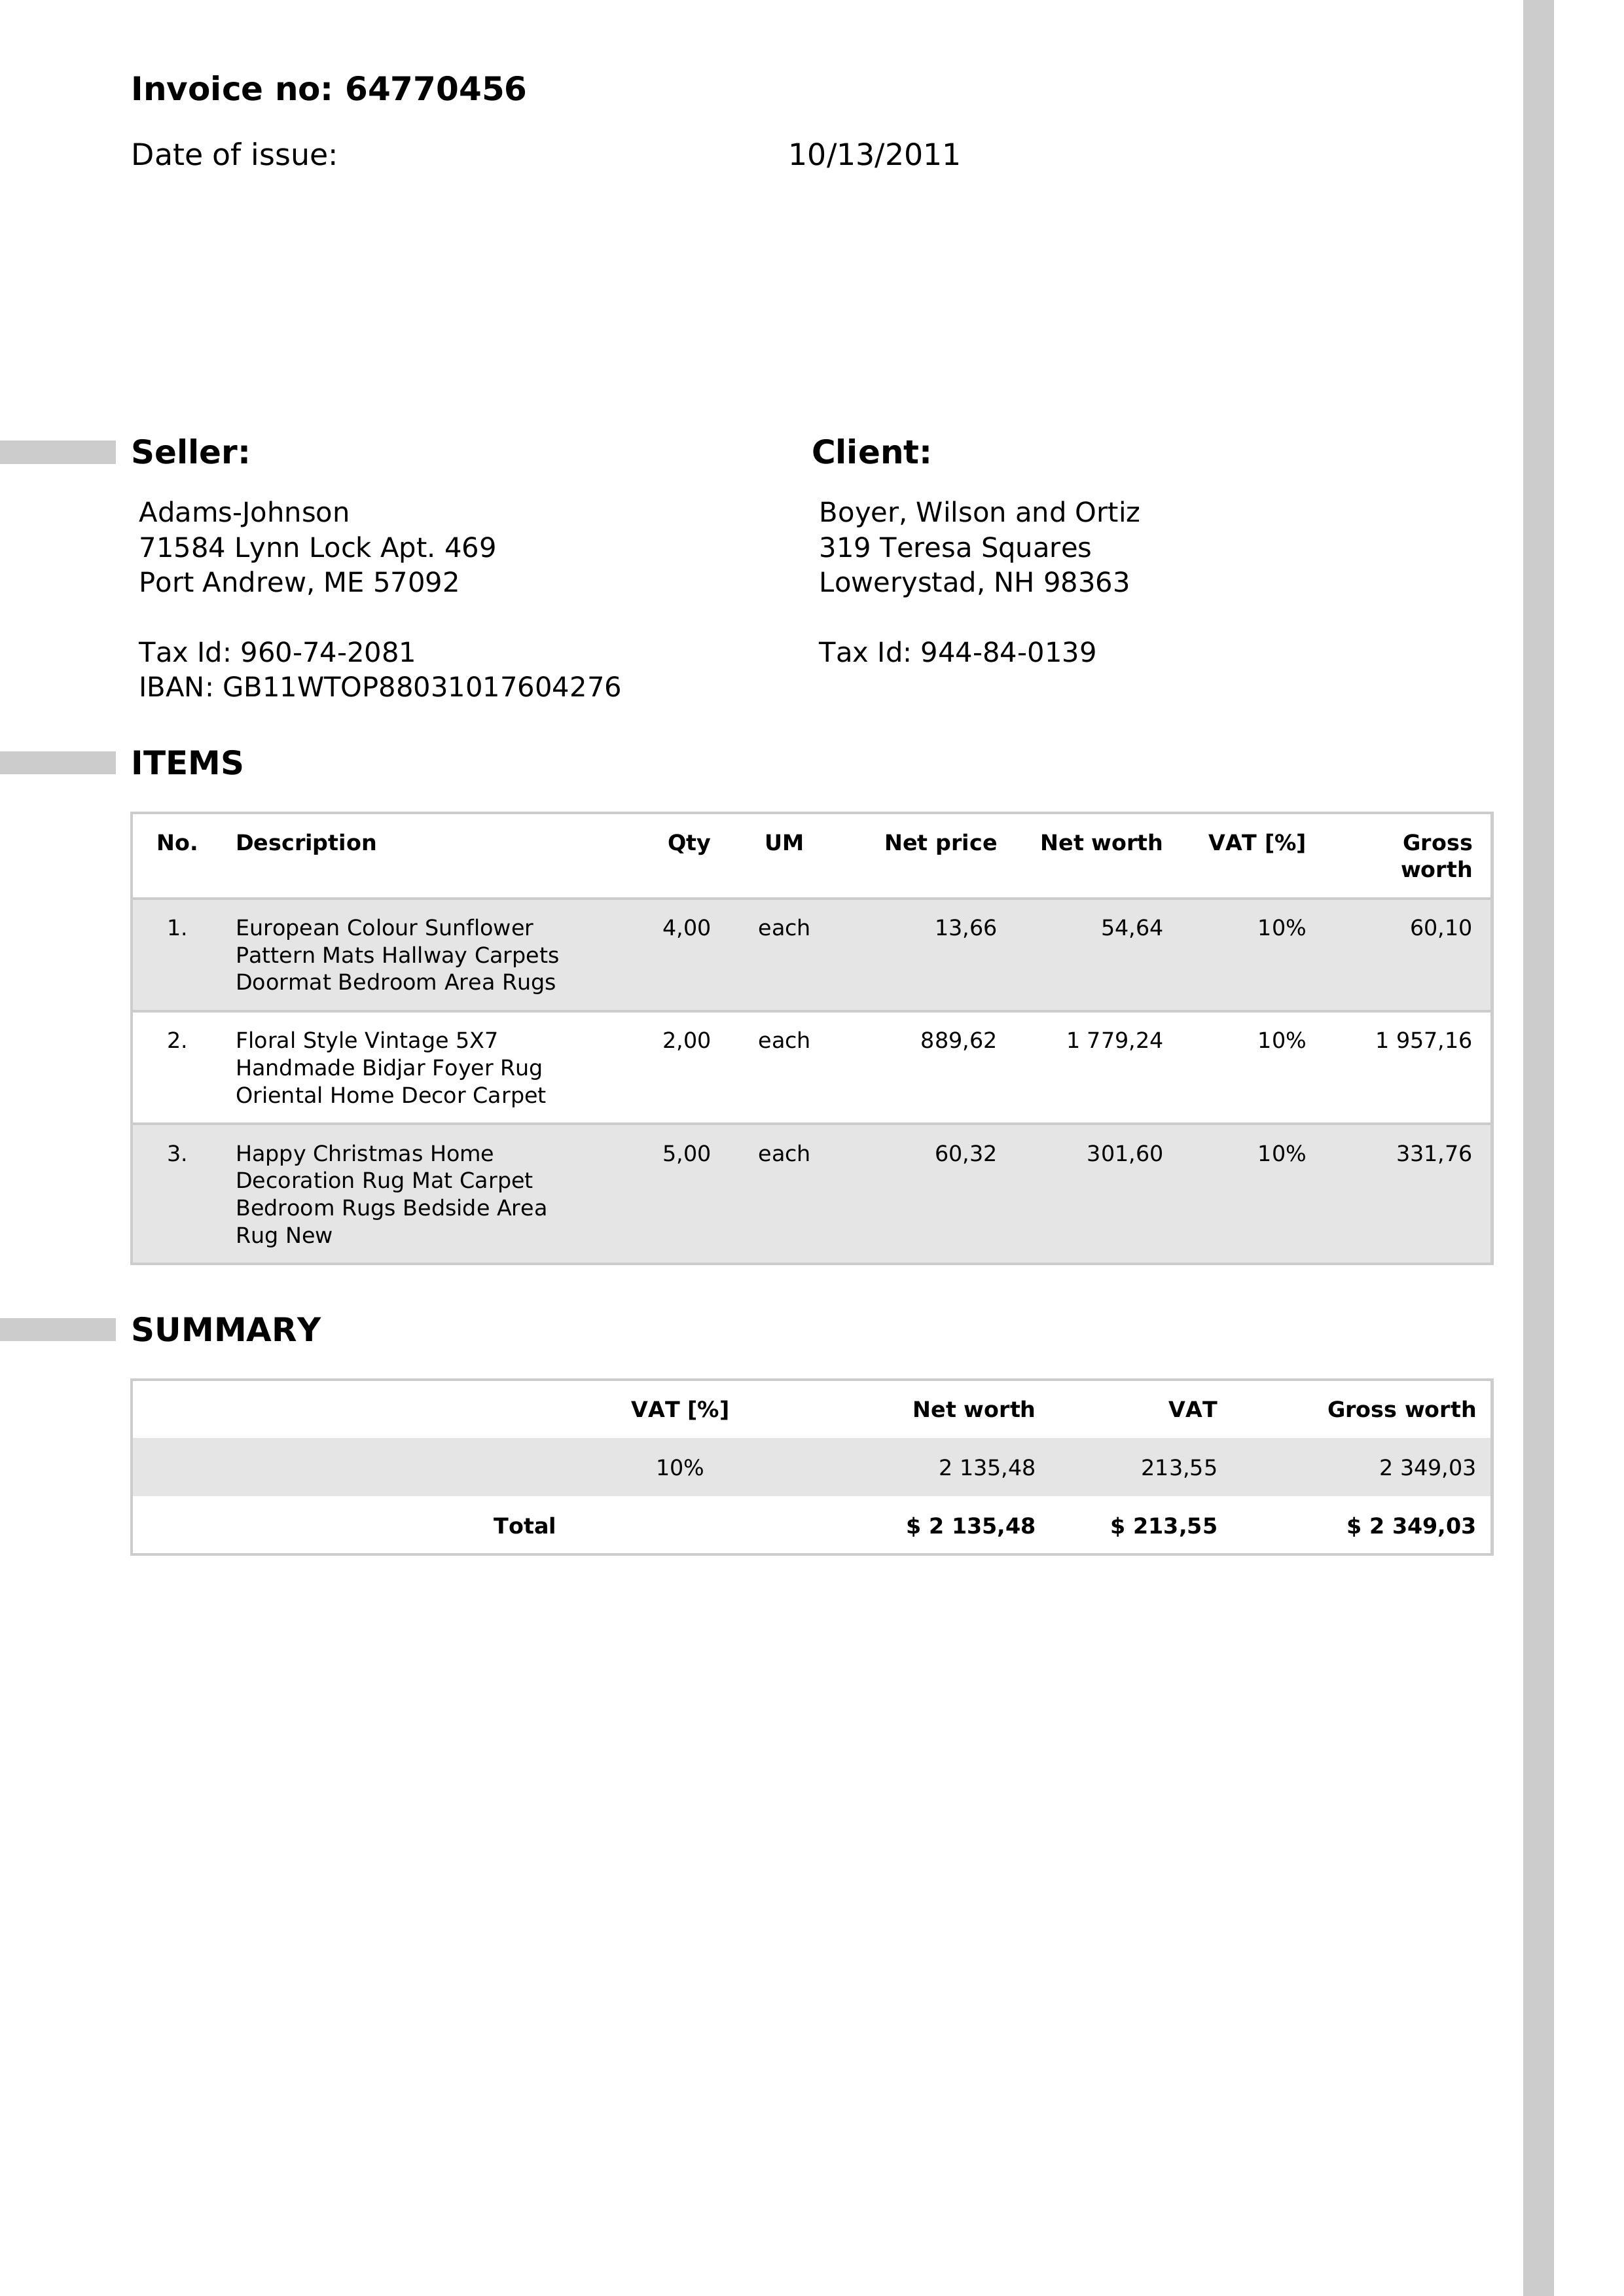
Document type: Invoice